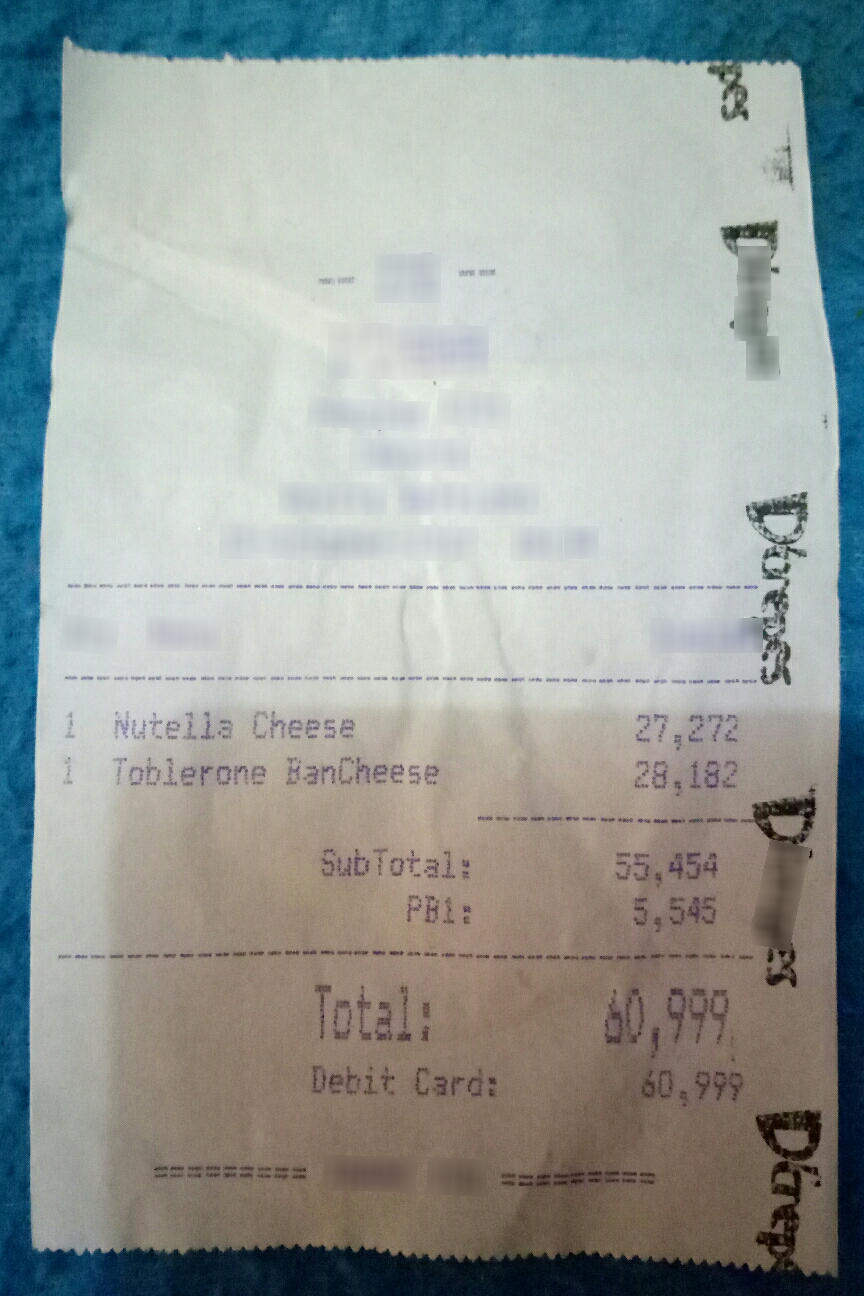
Receipt information:
subtotal: 55,454
tax: 5,545
total: 60,999
line_items: item_name: Nutella Cheese
item_value: 27,272
item_quantity: 1
item_name: Toblerone BanCheese
item_value: 28,182
item_quantity: 1